Question: How does the patient history play a role?
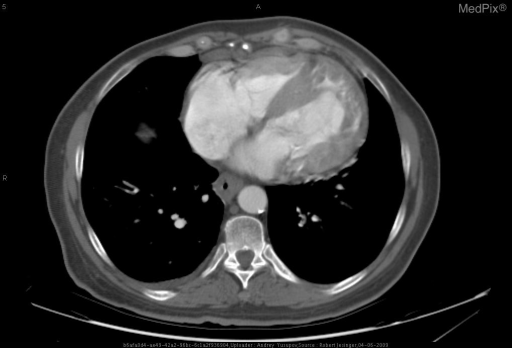
Answer: The patient's history of A 63 year old lady is being evaluated for cirrhosis. is key in understanding the case.